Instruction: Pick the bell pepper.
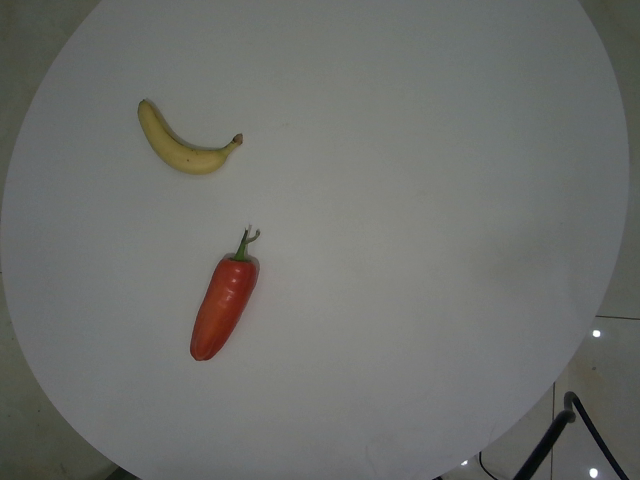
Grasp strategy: vertical